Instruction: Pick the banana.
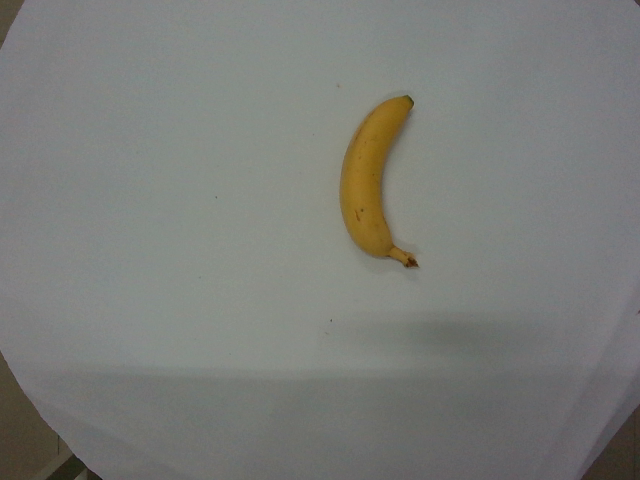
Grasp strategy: vertical